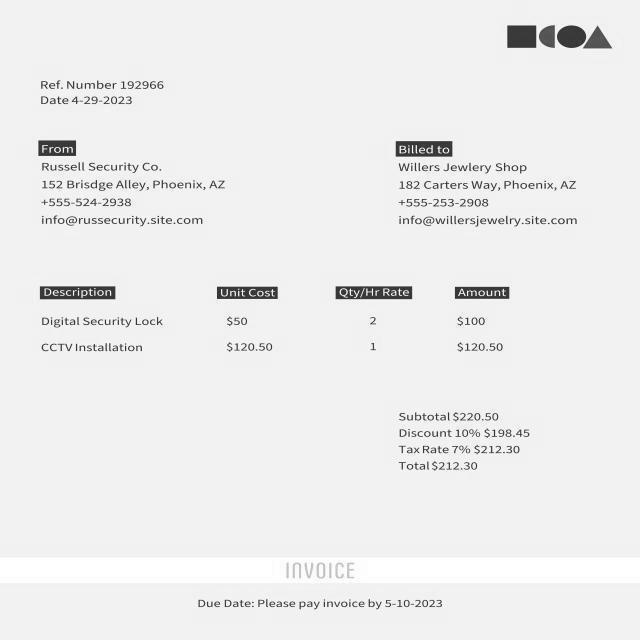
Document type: Invoice